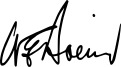
Signature of: william boeing